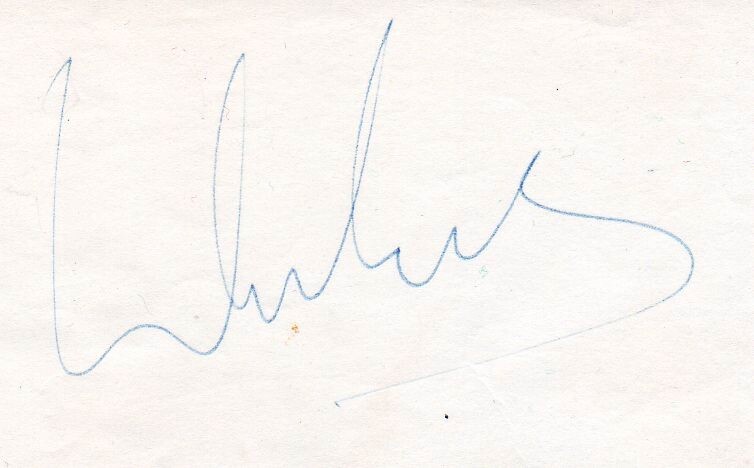
Signature of: michel leeb